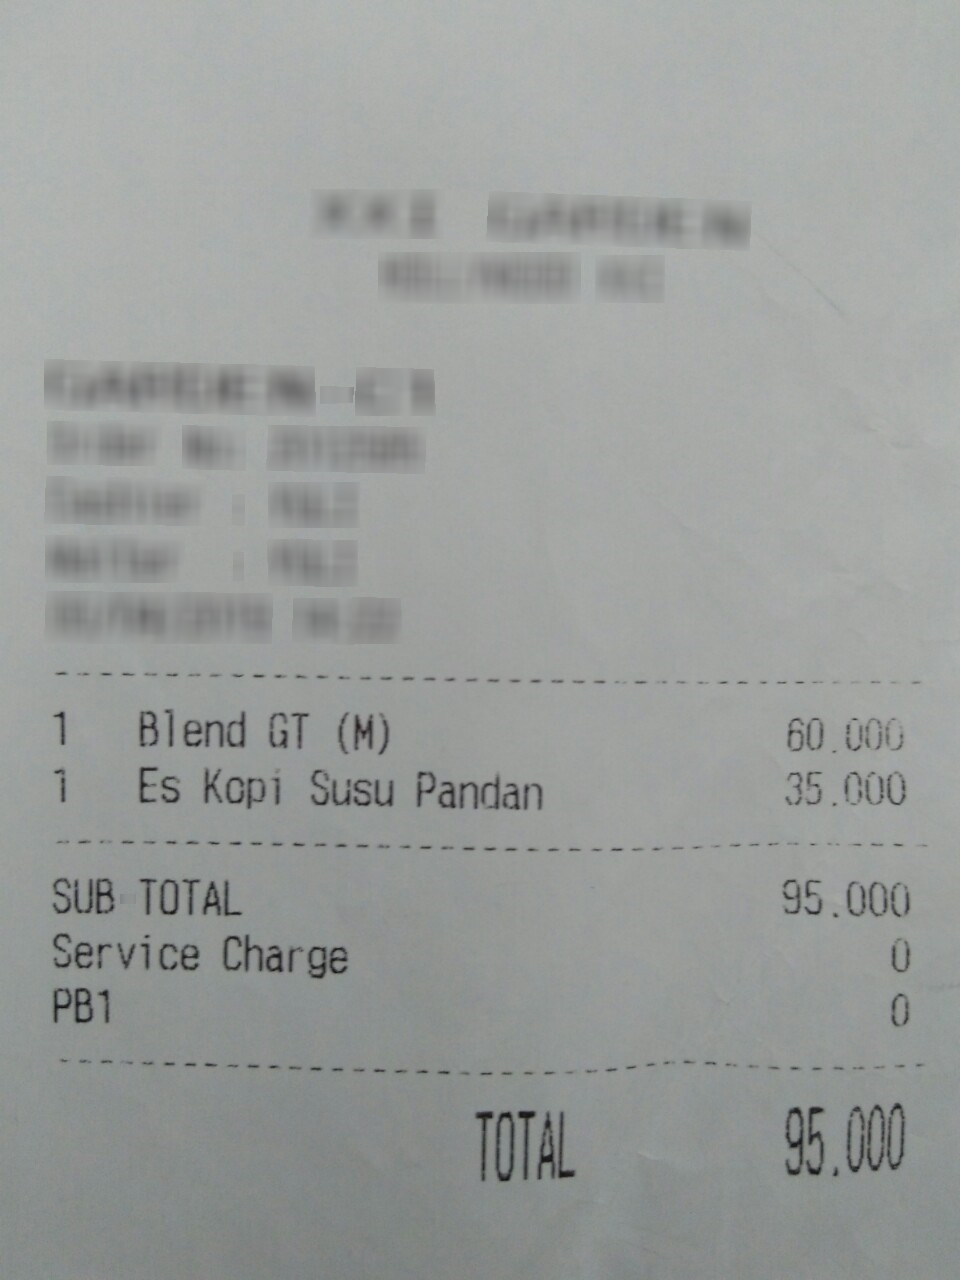
Number of items: 2
Subtotal: 95.000
Service charge: 0
Tax: 0
Total: 95.000
OCR text regions:
text: TOTAL
text: 95.000
text: 1
text: Blend
text: GT
text: (M)
text: 60.000
text: 1
text: Es
text: Kopi
text: Susu
text: Pandan
text: 35.000
text: SUB
text: TOTAL
text: 95.000
text: Service
text: Charge
text: 0
text: PB1
text: 0